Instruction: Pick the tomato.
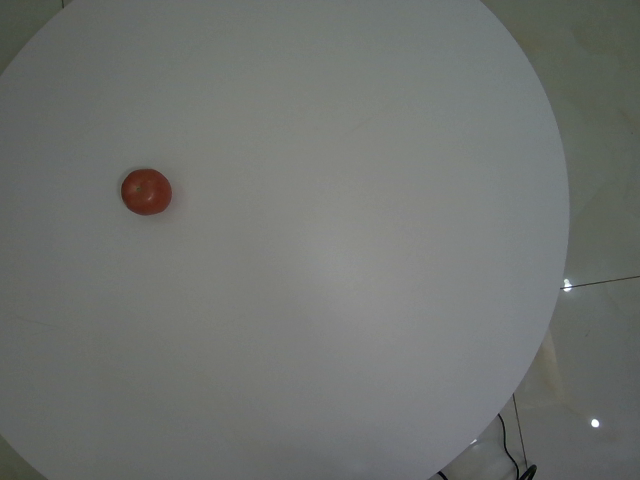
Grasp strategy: vertical